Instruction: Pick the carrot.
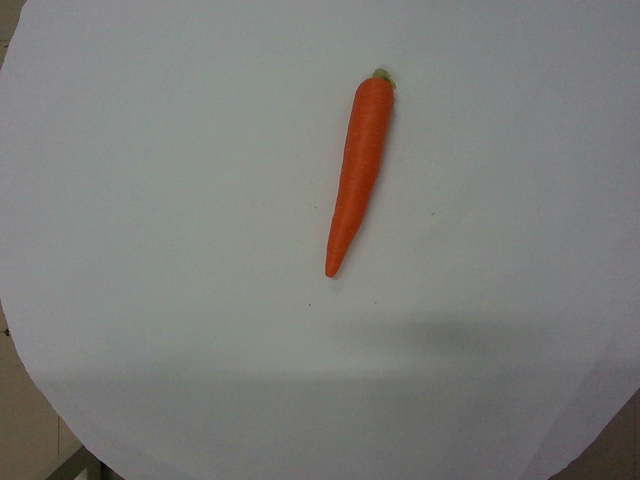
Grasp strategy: vertical